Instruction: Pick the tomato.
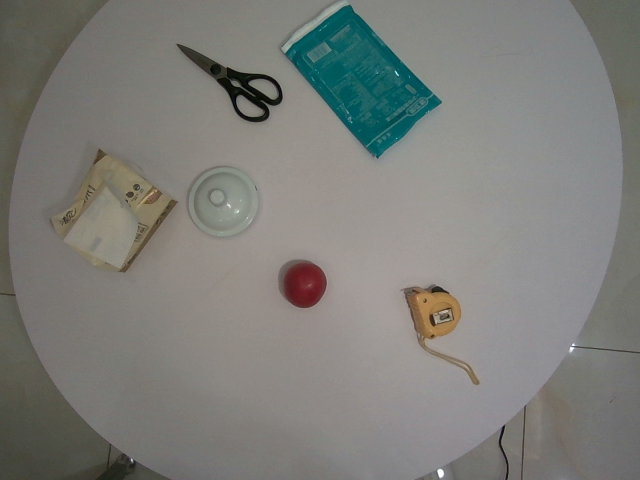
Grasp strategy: vertical